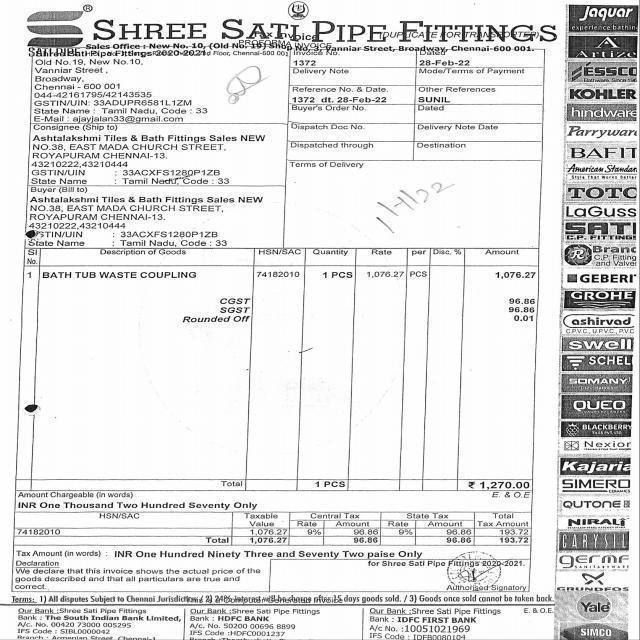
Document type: Invoice